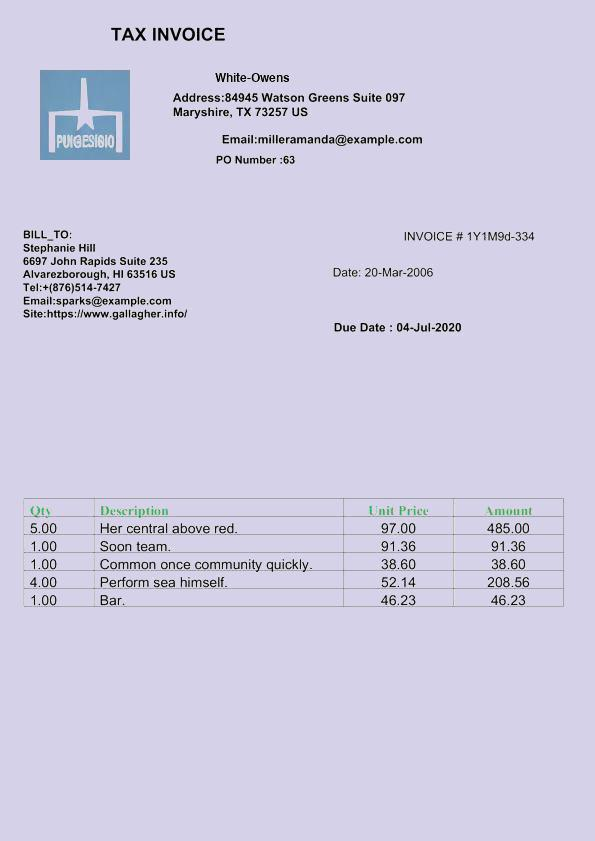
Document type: Invoice